Question: What is the potential diagnosis?
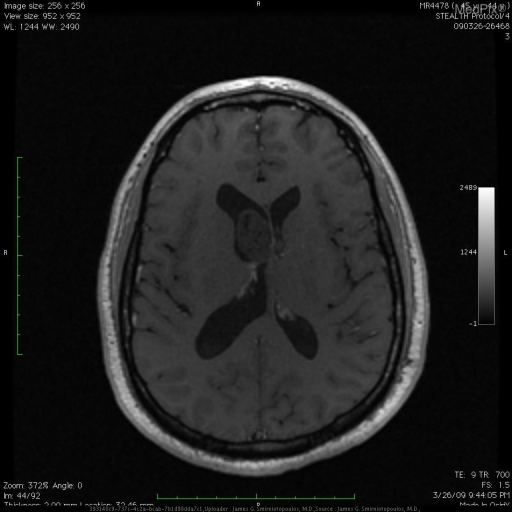
Answer: The possible diagnosis includes •  Ependymoma
•  Subpendymoma
•  Central Neurocytoma
•  Choroid plexus neoplasm
•  Choroid meningioma
•  Choroid metastasis.